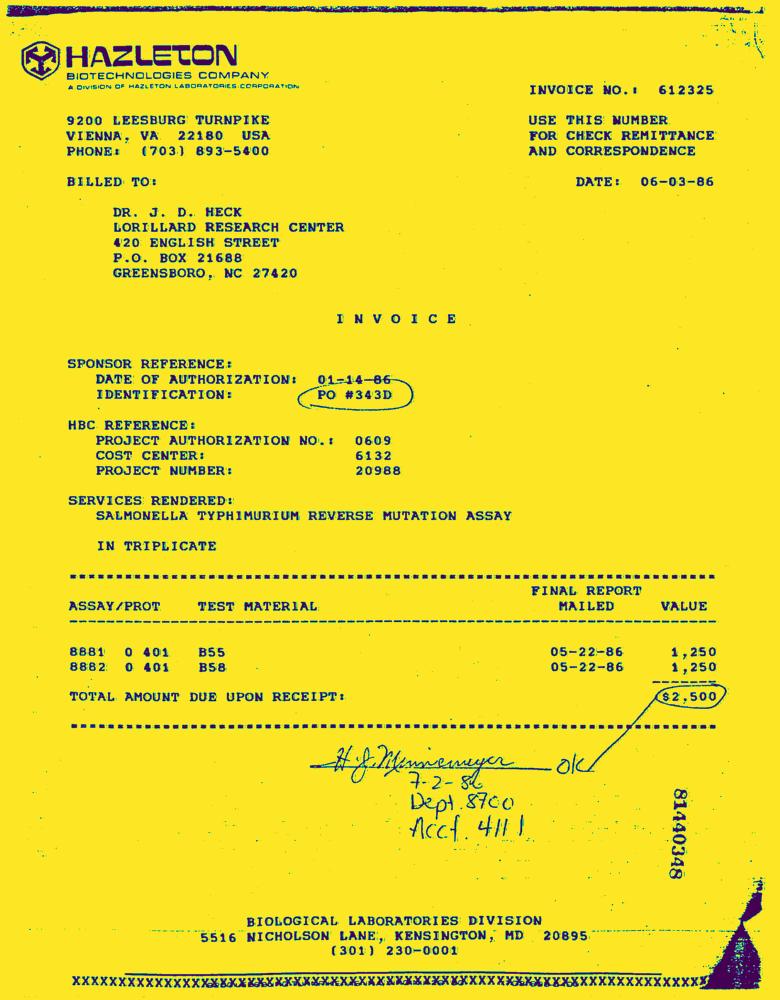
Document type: Invoice-Doc